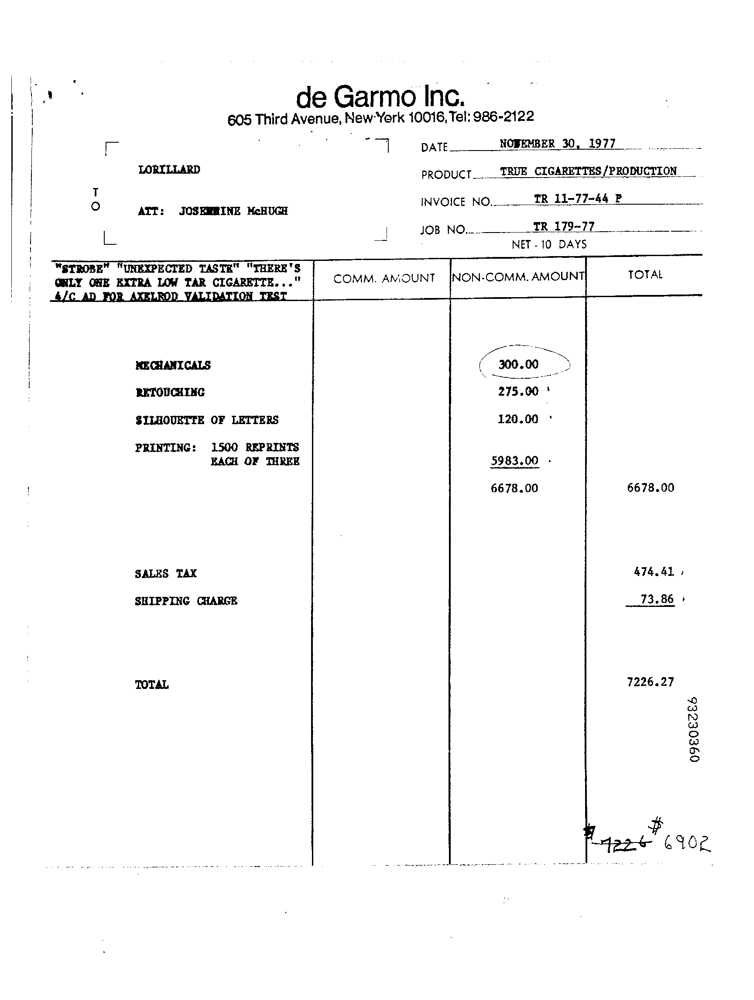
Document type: Invoice